Question: What tax district, tax-rate area, or tax area code is specified in the document?
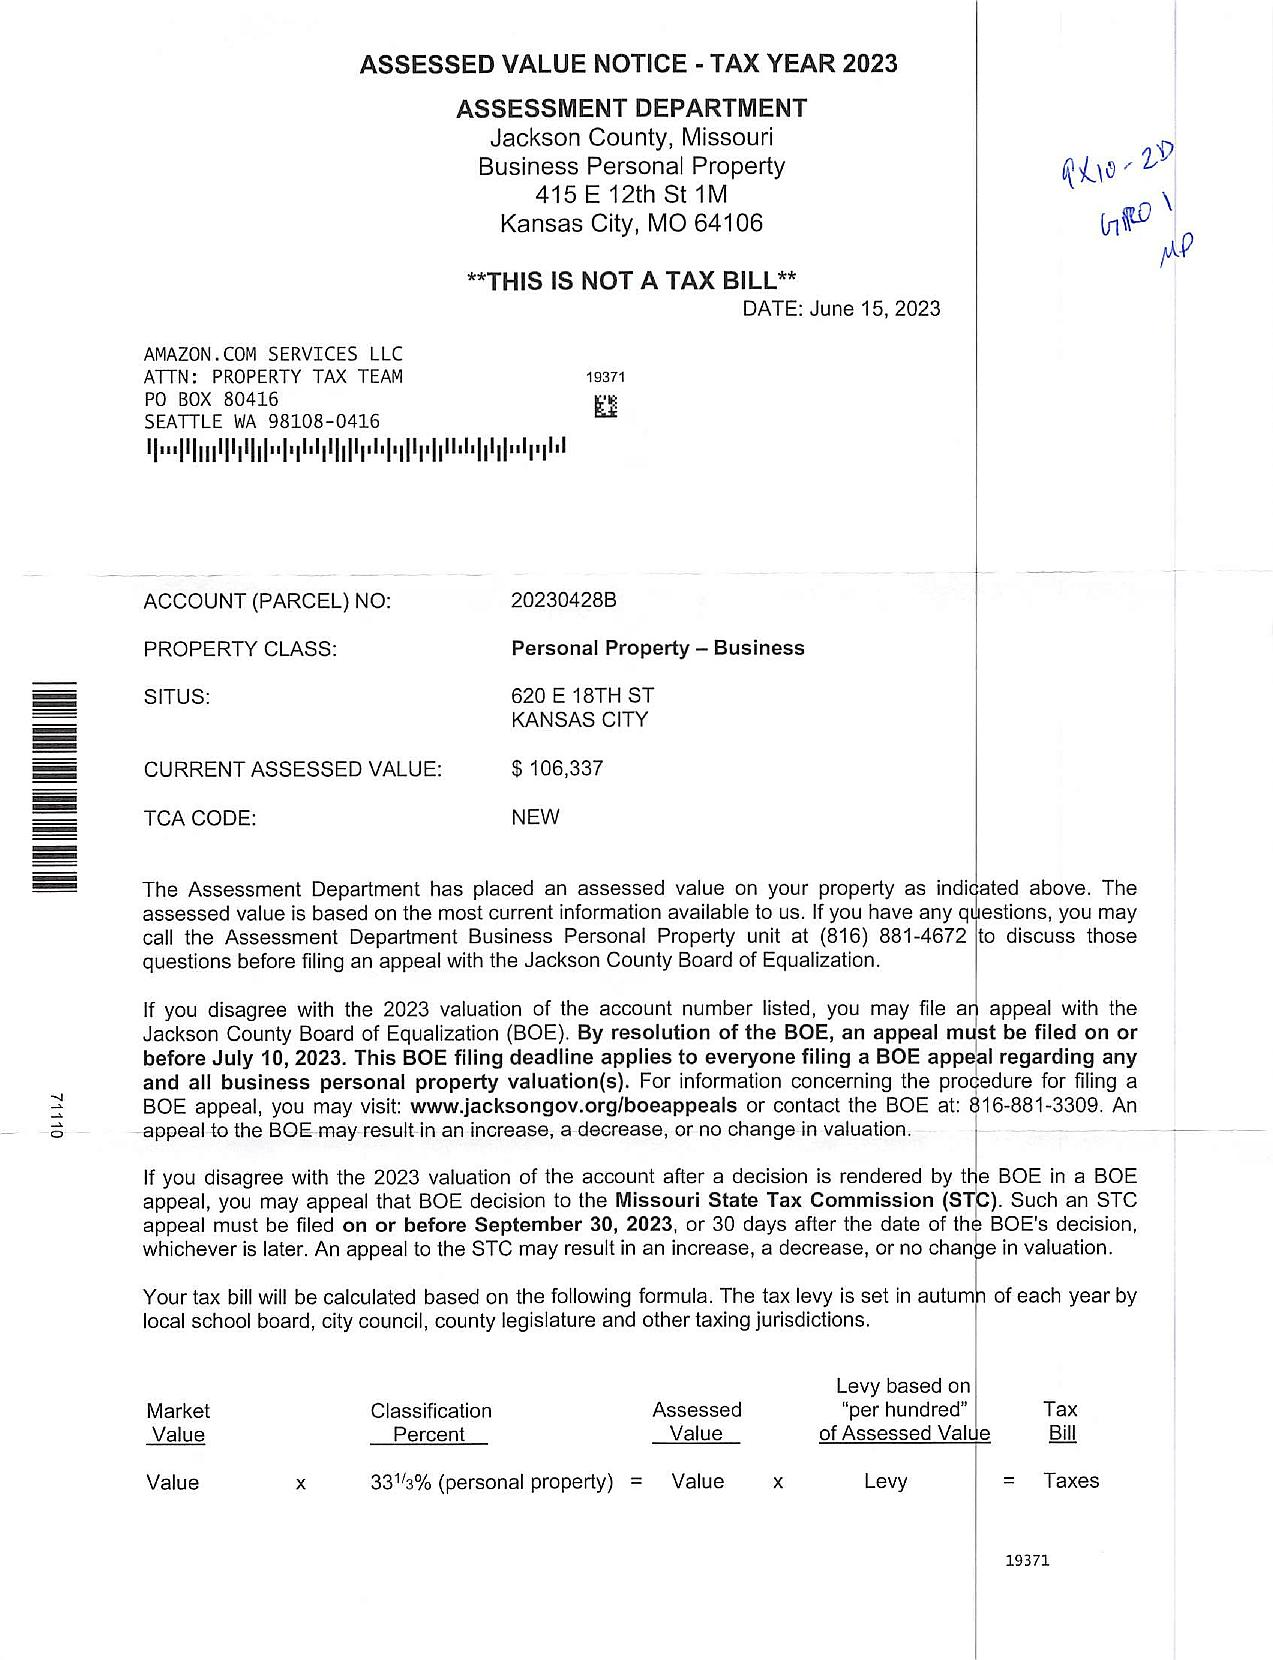
Answer: "NEW"